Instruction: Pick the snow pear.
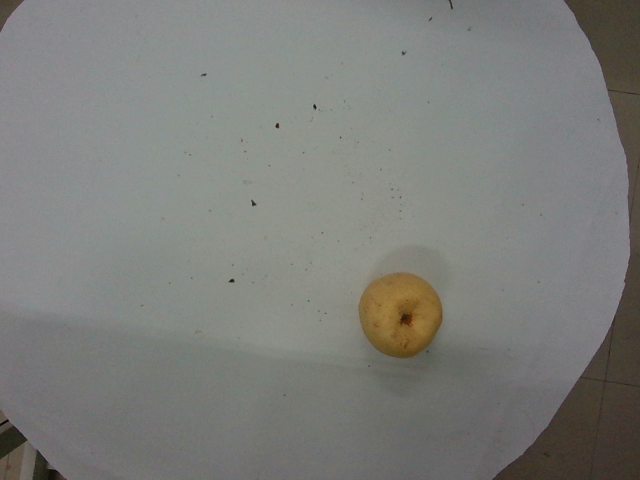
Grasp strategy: vertical